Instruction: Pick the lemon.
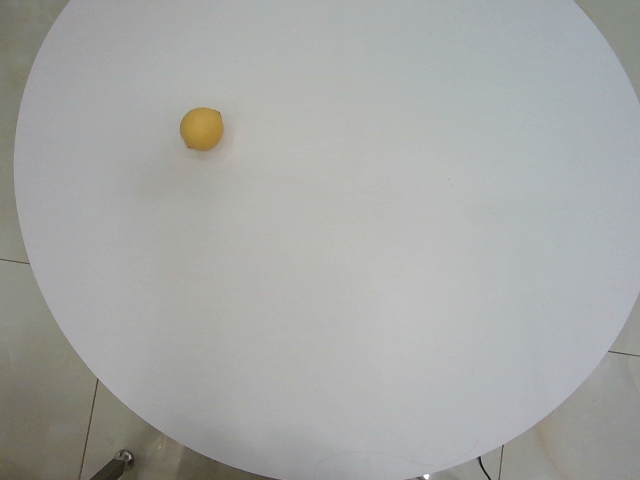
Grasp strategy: vertical